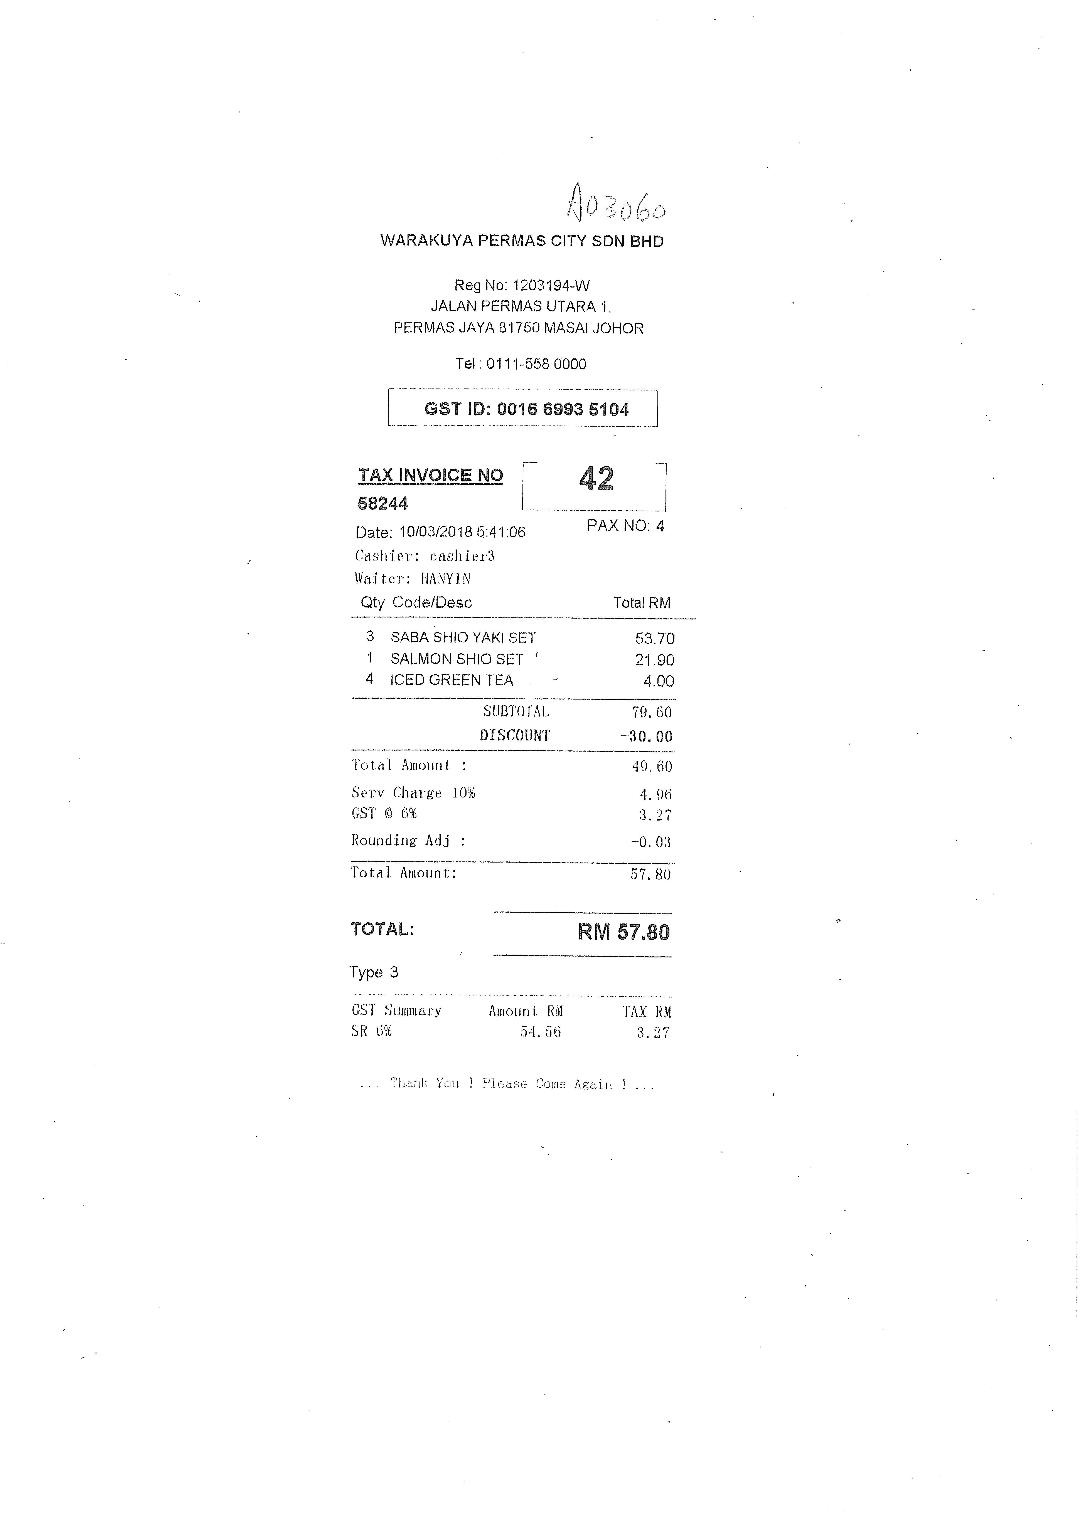
WARAKUYA PERMAS CITY SDN BHD
REG NO: 1203194-W
JALAN PERMAS UTARA 1.
PERMAS JAYA 81750 MASAI JOHOR
TEL : 0111-558 0000
GST ID: 0016 6993 5104
TAX INVOICE NO
58244
42
DATE: 10/03/2018 5:41:06
PAX NO:4
CASHIER: CASHIER3
WAITER: HANYIN
QTY CODE/DESC
THANK YOU ! PLEASE COME AGAIN !
TOTAL RM
3
SABA SHIO YAKI SEY
53.70
1
SALMON SHIO SET
21.90
4
ICED GREEN TEA
4.00
SUBTOTAL
79.60
DISCOUNT
-30.00
TOTAL AMOUNT :
49.60
SERV CHARGE 10%
4.96
GST @ 6%
3.27
ROUNDING ADJ :
-0.03
TOTAL AMOUNT:
57.80
TOTAL:
RM 57.80
TYPE 3
GST SUMMARY
AMOUNT RM
TAX RM
SR 6%
54.56
3.27